Extract the amount written in words, the amount in digits, the name of the payee, the date on the cheque, and the bank's name from the image.
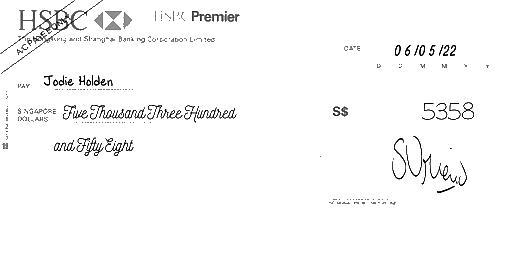
amt_in_words: Five Thousand Three Hundred and Fifty Eight
amt_in_figures: 5358
payee_name: Jodie Holden
bank_name: HSBC
cheque_date: 06/05/22